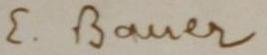
Signature of: edmond bauer